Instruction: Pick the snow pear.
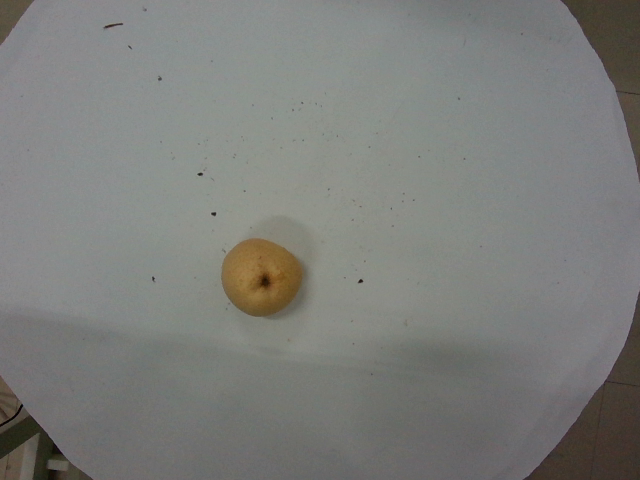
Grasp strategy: vertical